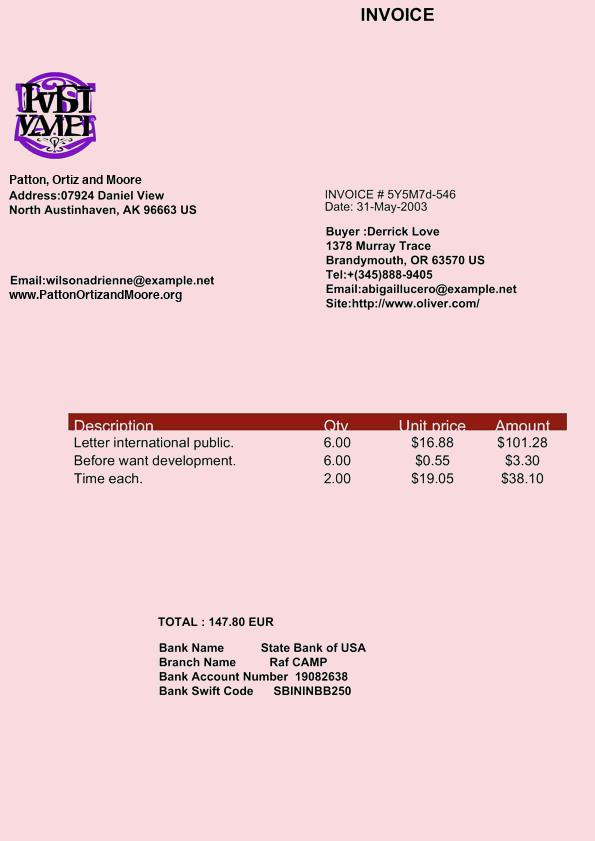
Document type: Invoice